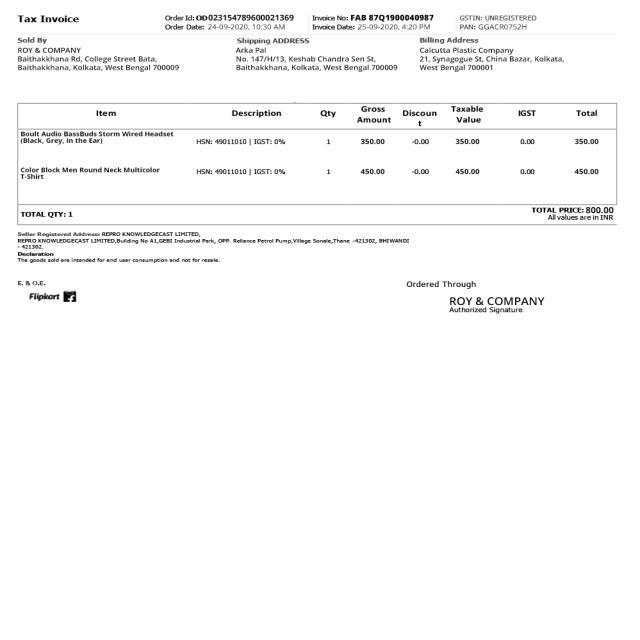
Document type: Invoice